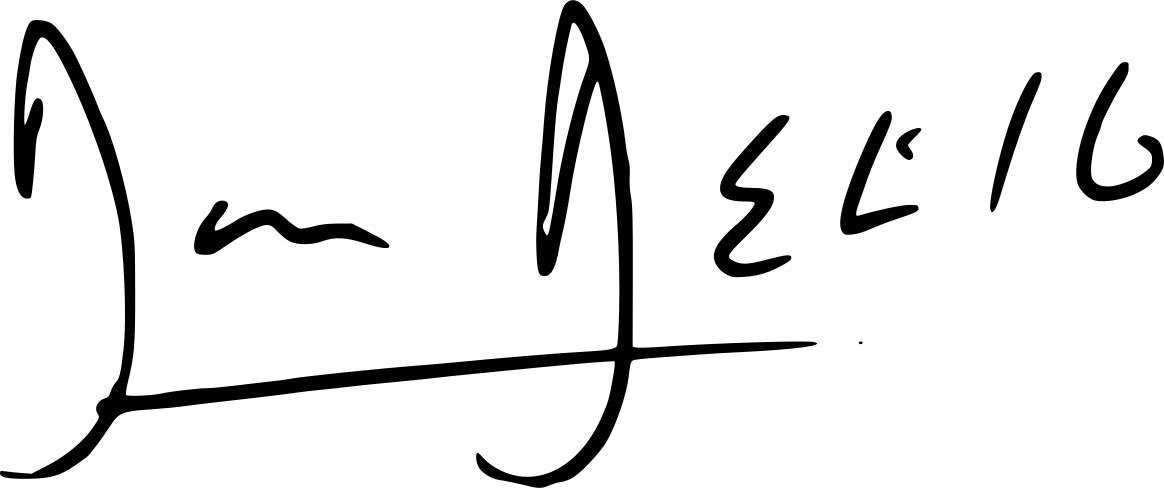
Signature of: don delillo